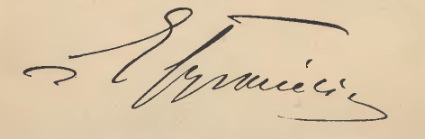
Signature of: eustachy tyszkiewicz